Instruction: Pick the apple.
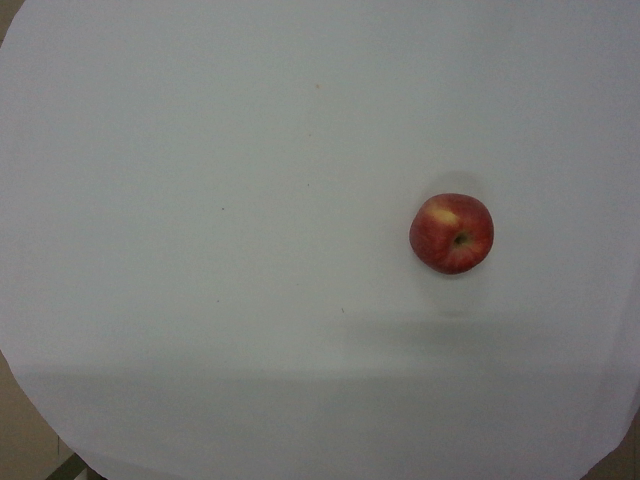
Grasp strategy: vertical